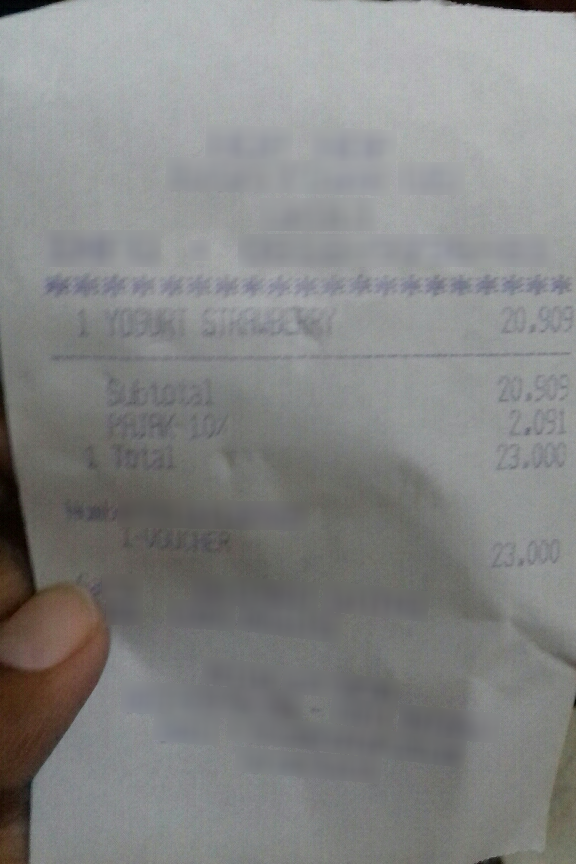
Extraction:
receipt: line_items: name: YOGURT STRAWBERRY
price: 20.909
qty: 1
subtotal: 20.909
tax: 2,091
total: 23.000